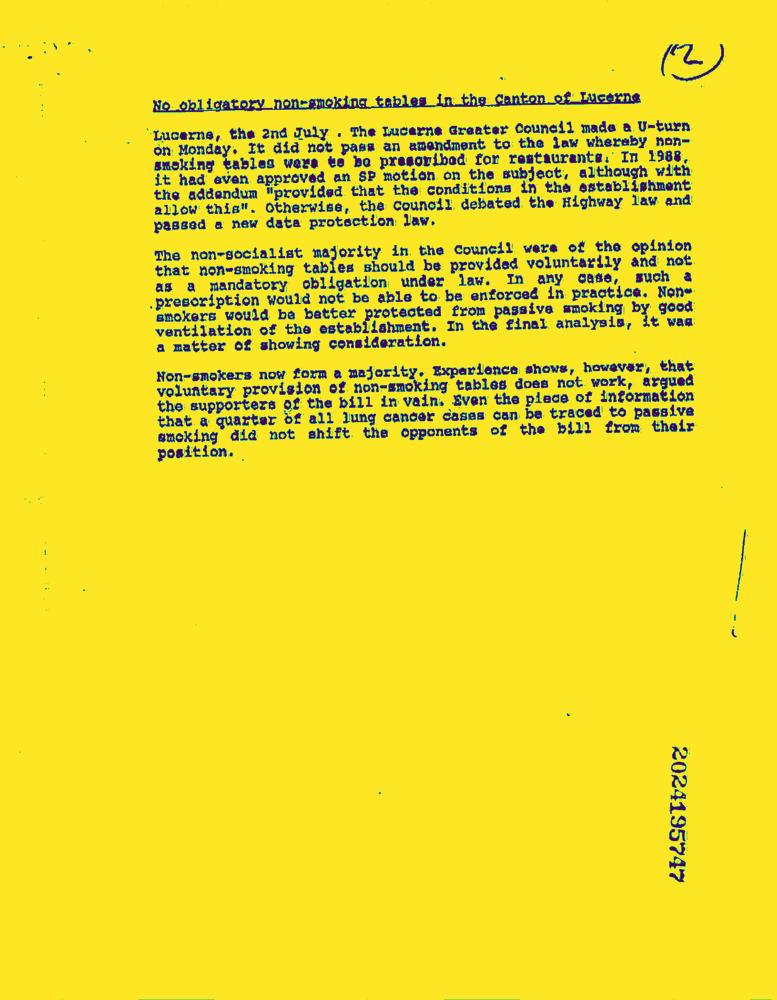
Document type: News-Article